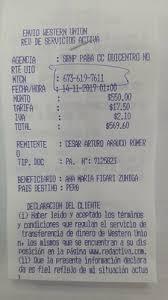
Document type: Invoice